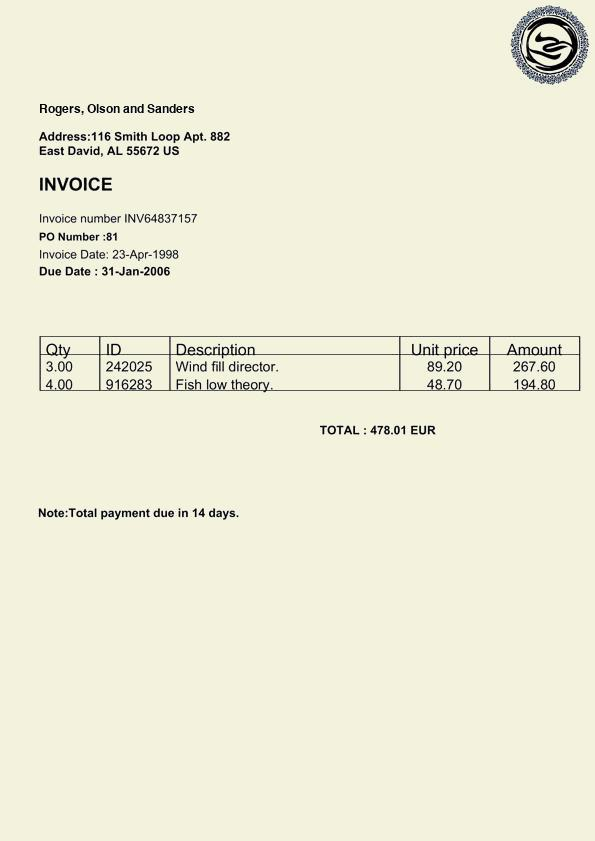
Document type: Invoice